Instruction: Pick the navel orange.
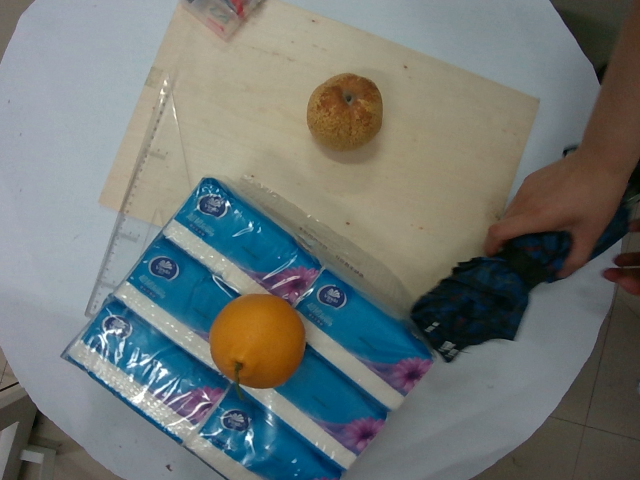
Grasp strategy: vertical